Question: Which state is mentioned in the document?
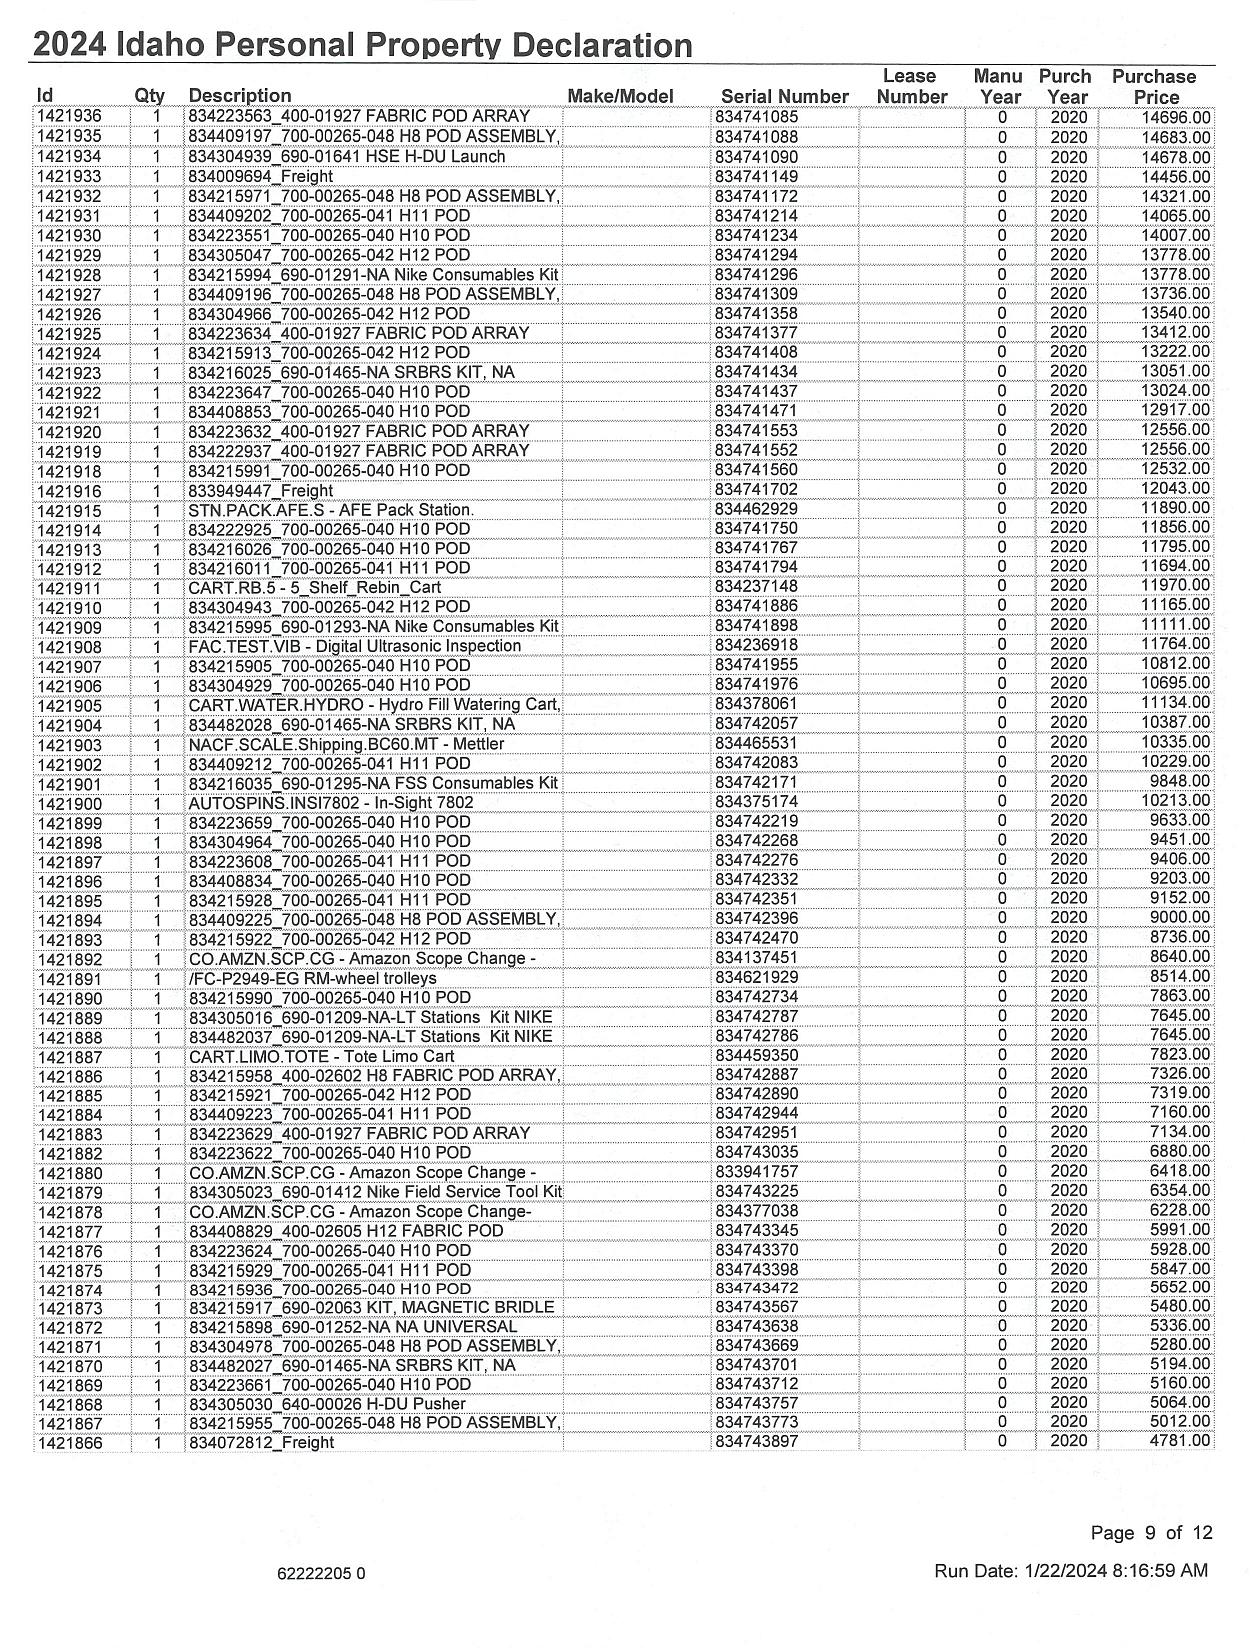
Answer: "Idaho"